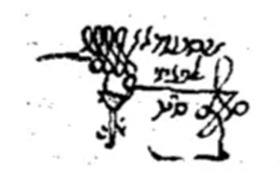
Signature of: messaoud raphael el fassi